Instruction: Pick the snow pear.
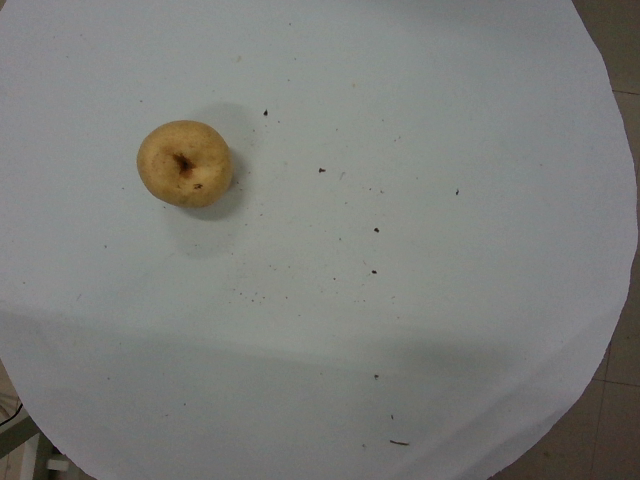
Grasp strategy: vertical